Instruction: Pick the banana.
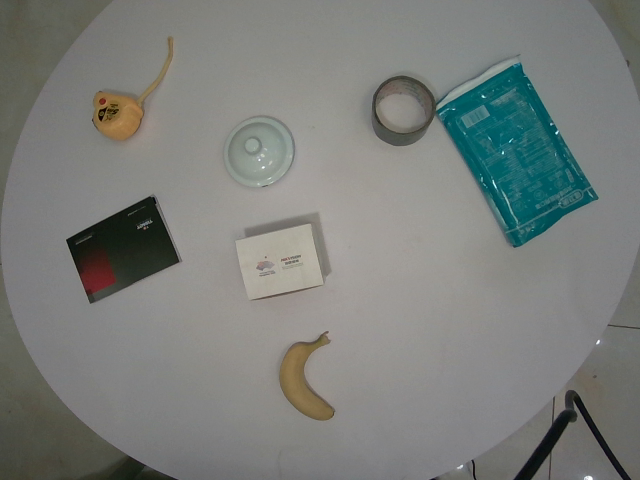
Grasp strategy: vertical